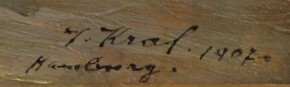
Signature of: josef jaroslav král